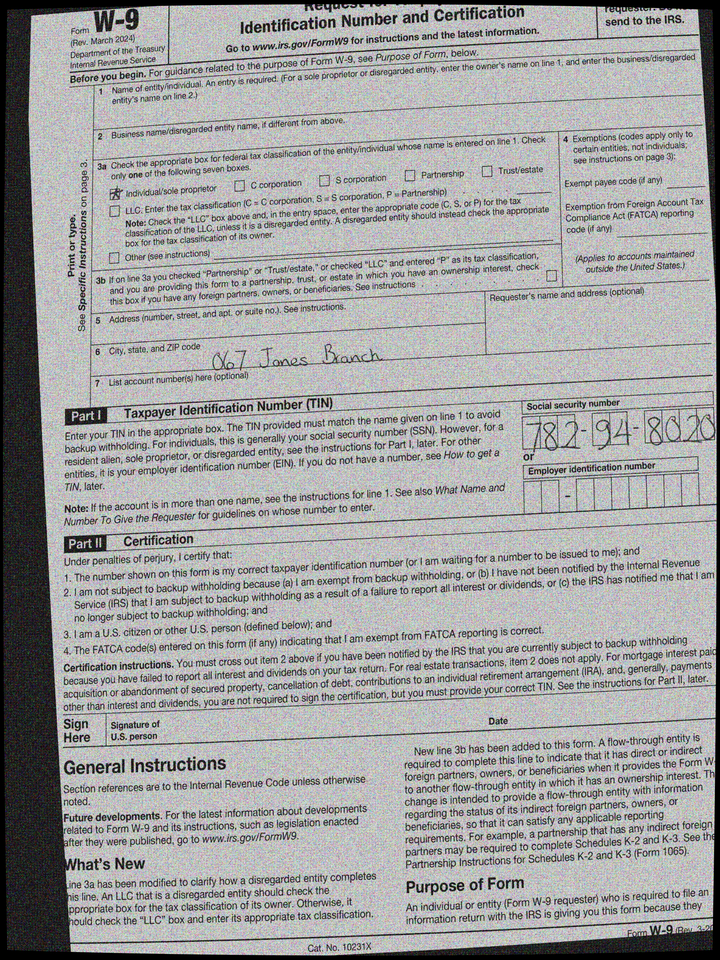
adr1: 067 Jones Branch
cbx: yes
ssn: 782948020